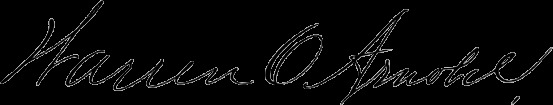
Signature of: warren o arnold